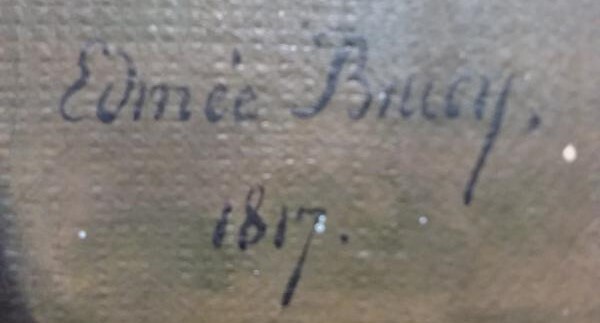
Signature of: edmée brucy